Question: What appears to be the issue?
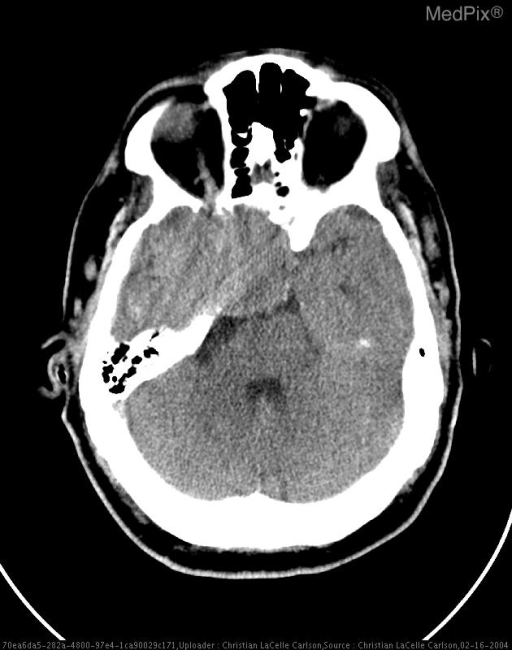
Answer: The findings suggest A large hyperdense extraaxial mass with hypodense cystic regions fills the right middle cranial fossa in the area of the sphenoid ridge.  The mass involves the skull base and indents the right frontotemporal parenchyma with local mass-effect and edema with protrusion into the right lateral ventricle and compression of the upper aspect of the right midbrain.  Basal cisterns and lateral ventricles remain open.  There has been bony remodeling and scalloping of the skull base.  Calcification and hyperostosis are also present.  There is no evidence of acute intracranial hemorrhage.. A large hyperdense extraaxial mass with hypodense cystic regions fills the right middle cranial fossa in the area of the sphenoid ridge.  The mass involves the skull base and indents the right frontotemporal parenchyma with local mass-effect and edema with protrusion into the right lateral ventricle and compression of the upper aspect of the right midbrain.  Basal cisterns and lateral ventricles remain open.  There has been bony remodeling and scalloping of the skull base.  Calcification and hyperostosis are also present.  There is no evidence of acute intracranial hemorrhage.. The patient might have a history of Middle aged white male status post motor vehicle accident after passing out at the wheel in stable and lucid condition.  Patient is a civilian trauma who is ineligible for care follow-up and definitive care at our military institution..